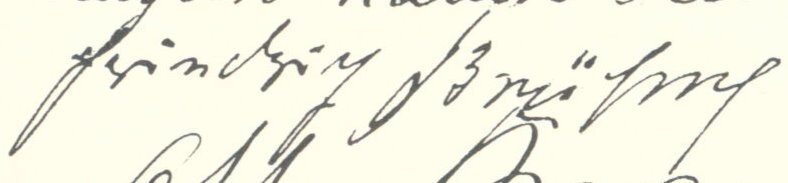
Signature of: friedrich brühne